Question: What is the appraised value of the property as recorded in the document?
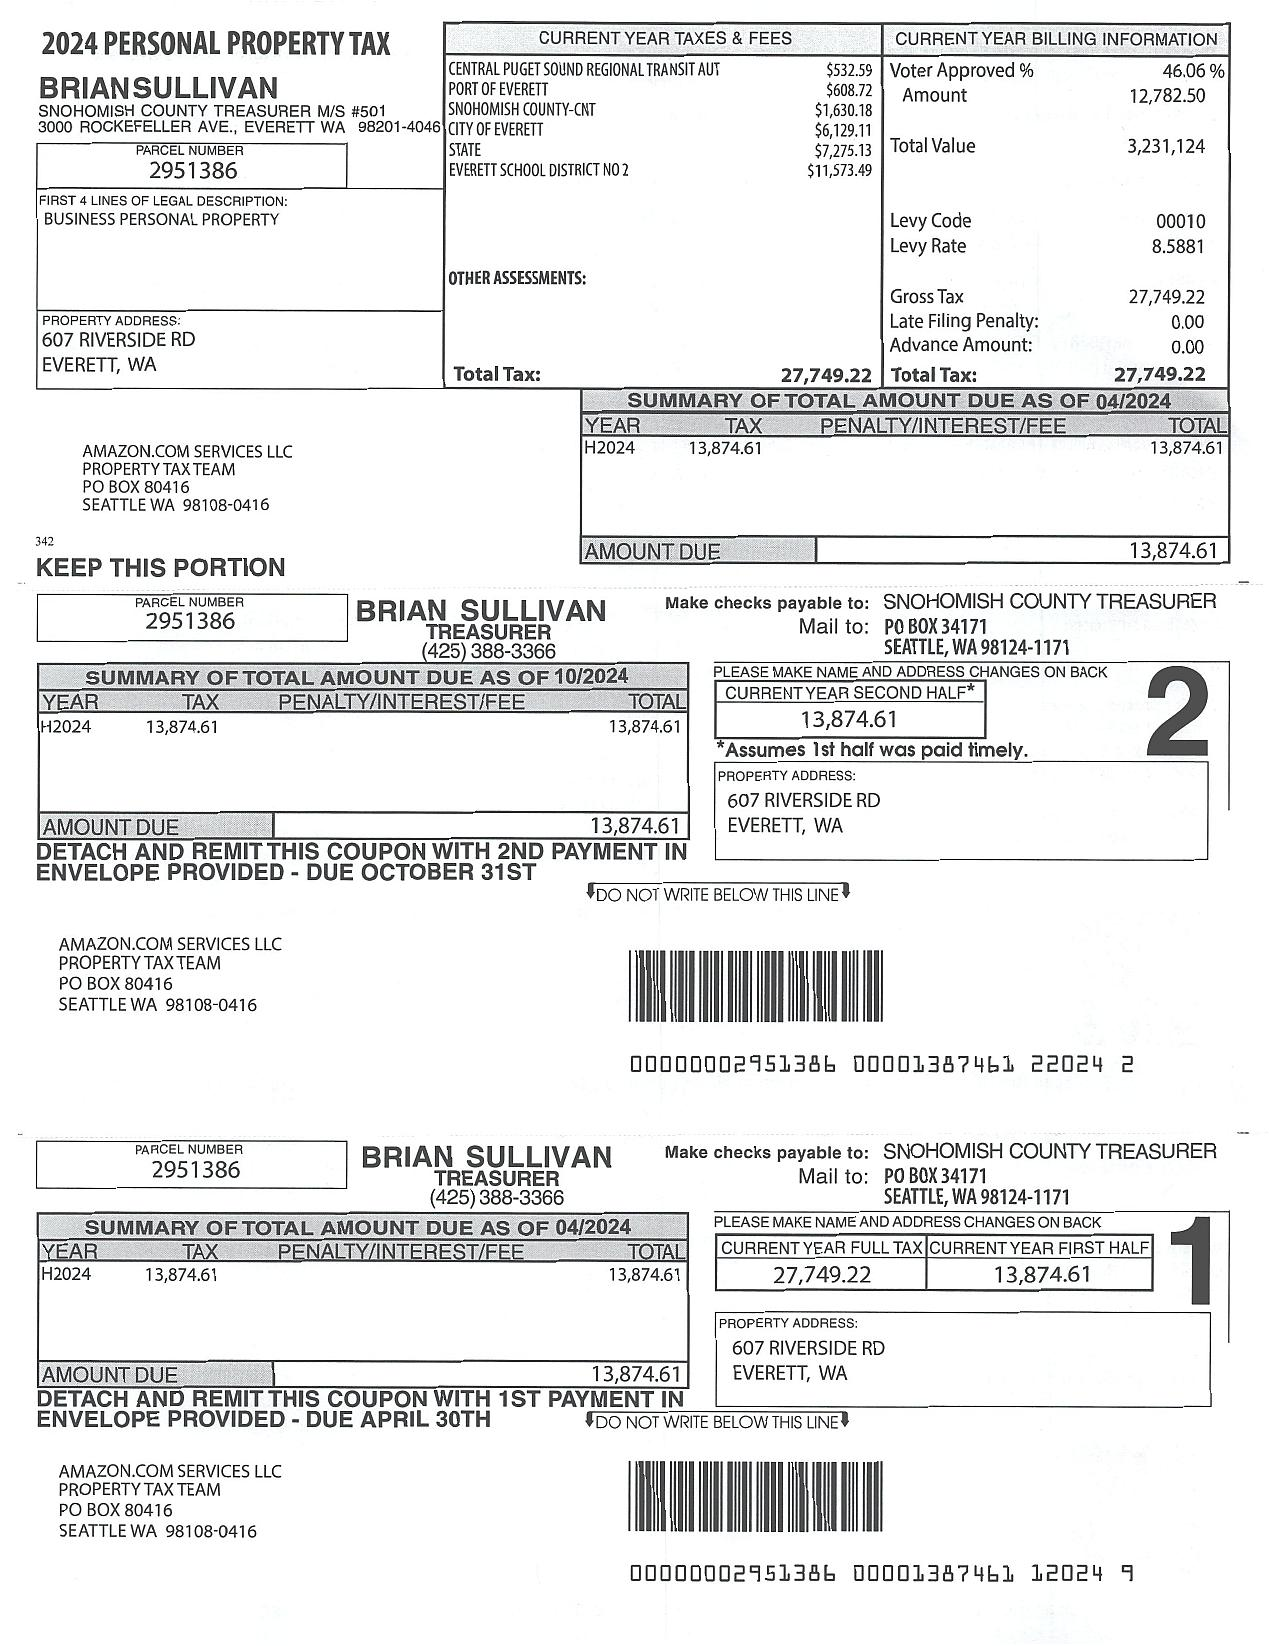
Answer: "$46,765.18 "